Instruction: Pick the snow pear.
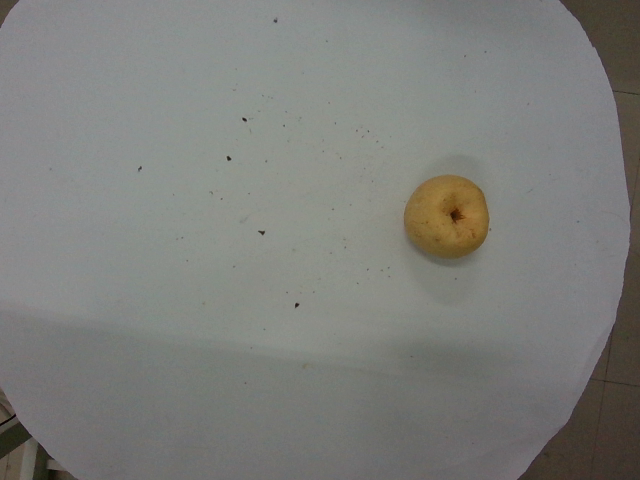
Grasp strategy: vertical